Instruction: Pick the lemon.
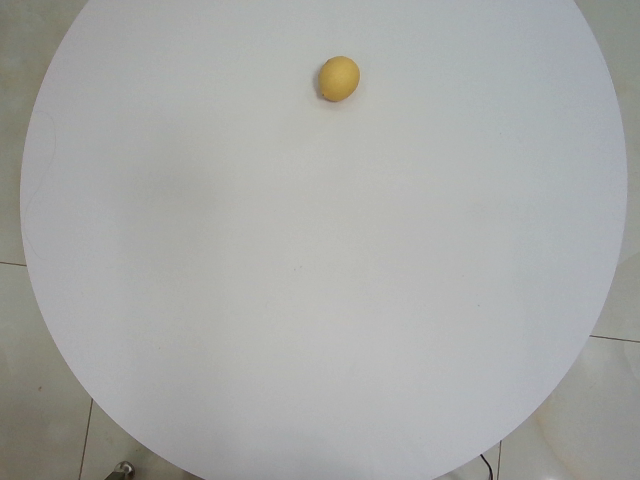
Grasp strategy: vertical